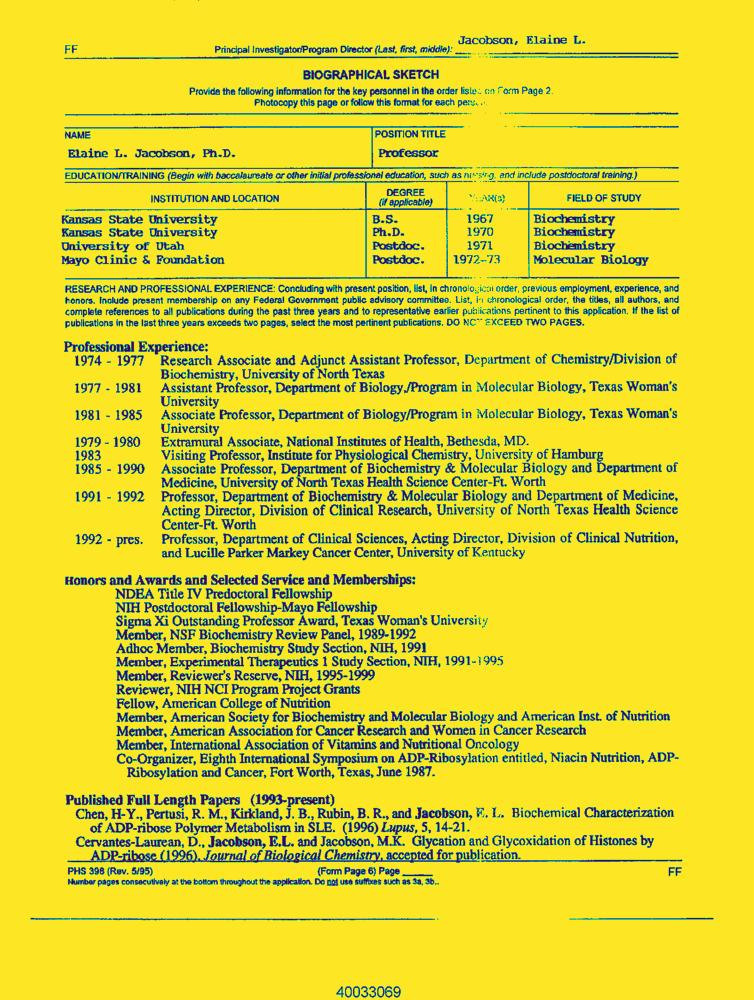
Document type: Resume-Doc